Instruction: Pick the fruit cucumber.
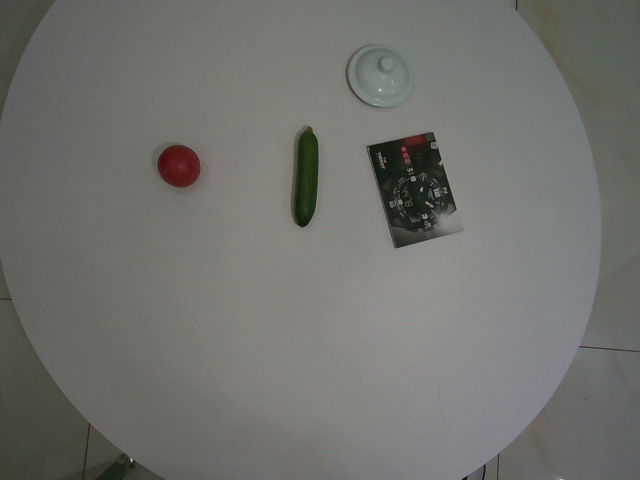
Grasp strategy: vertical